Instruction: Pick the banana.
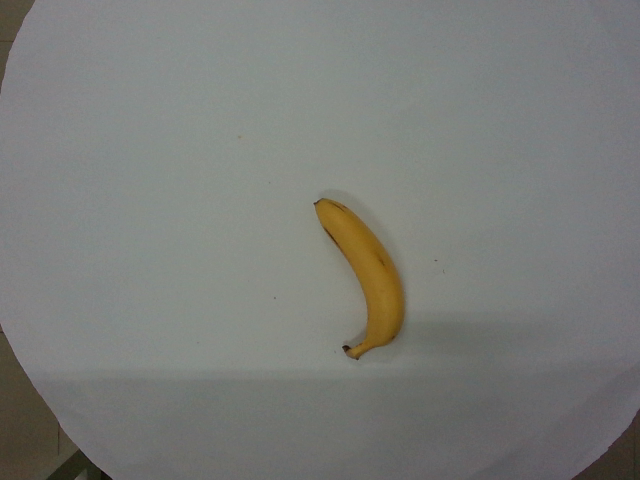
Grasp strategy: vertical